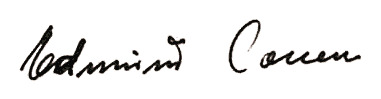
Signature of: edmund conen